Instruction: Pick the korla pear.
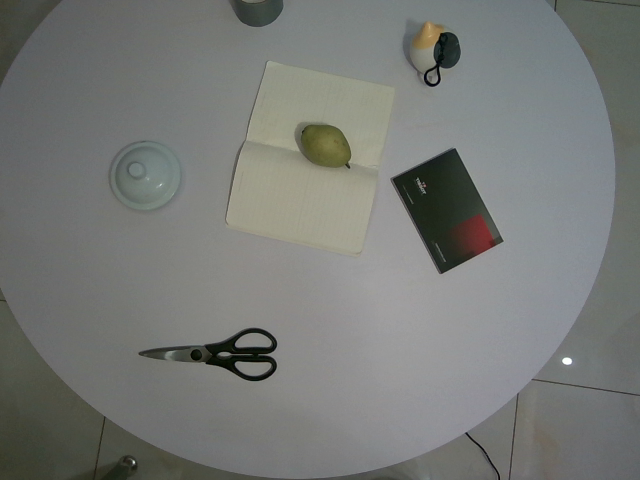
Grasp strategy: vertical